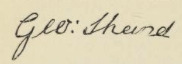
Signature of: george shand